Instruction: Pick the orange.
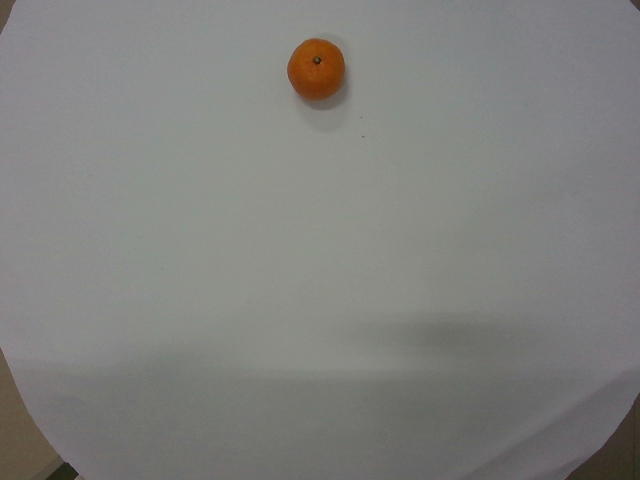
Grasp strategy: vertical